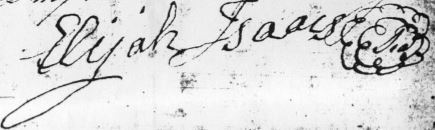
Signature of: elijah isaacs